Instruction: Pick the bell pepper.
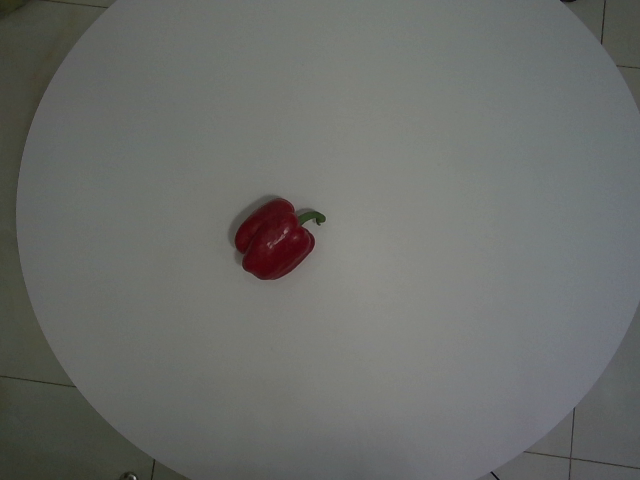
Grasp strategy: vertical